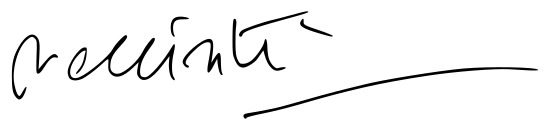
Signature of: marcelo expósito